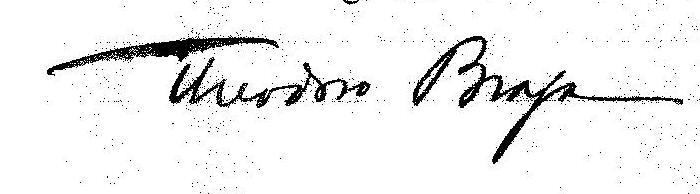
Signature of: teodoro braga